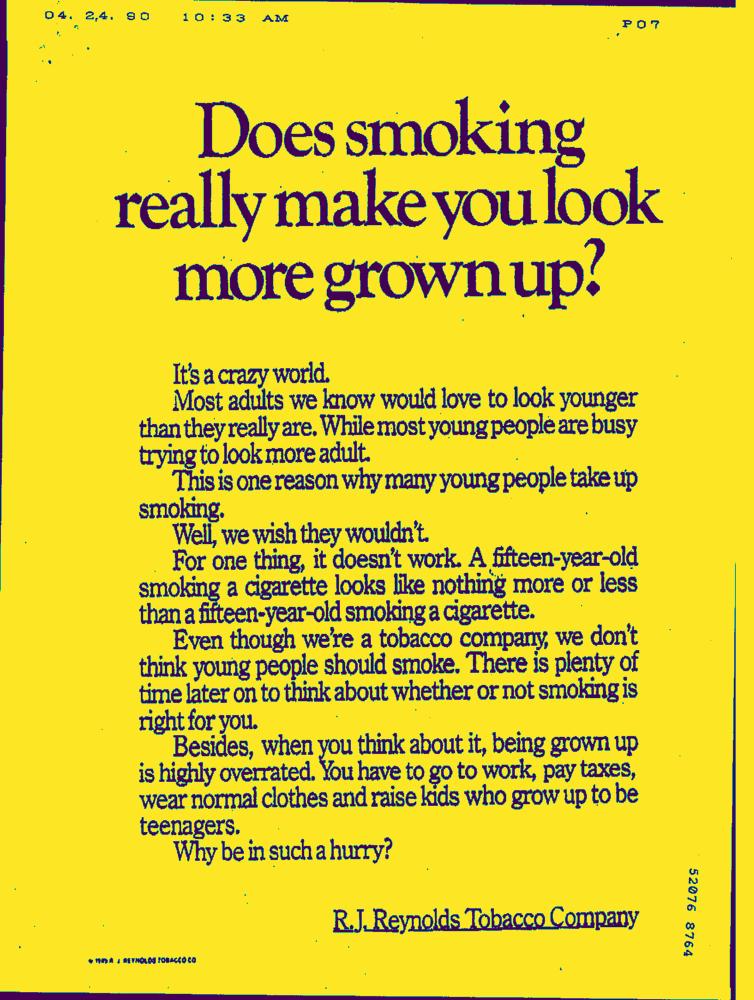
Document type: AD